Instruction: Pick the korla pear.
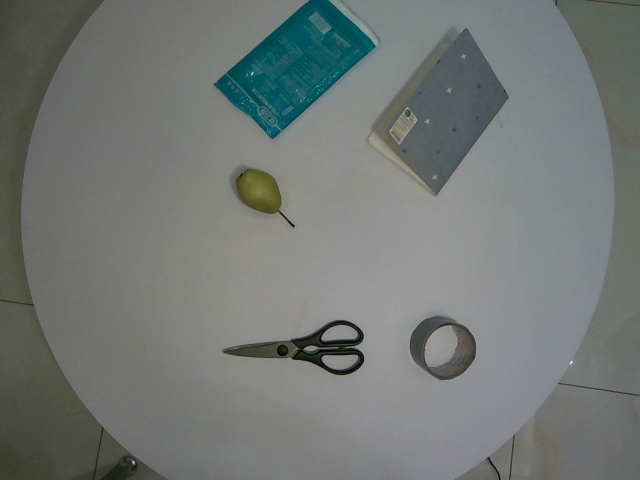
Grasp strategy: vertical